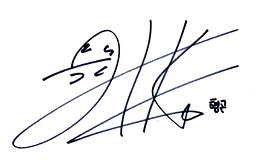
Signature of: kim hyeong kon